Question: Explain the disease:
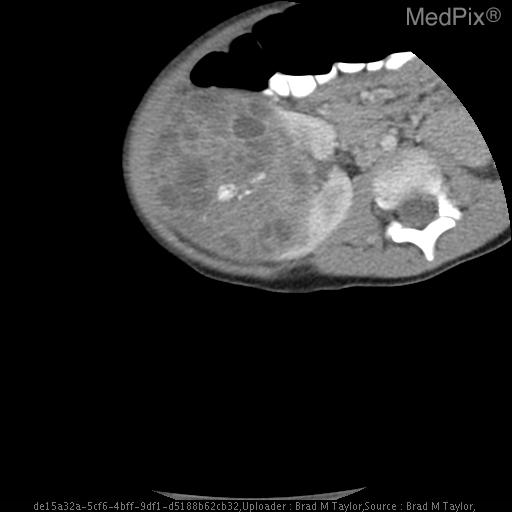
Answer: The disease is discussed as: Wilms tumor (nephroblastoma) is the most common renal malignancy in children and the 4th most common pediatric malignancy in the U.S.  Diagnosis is usually between 2 and 5 years of age with a peak at around 3 years.  5 to 10 percent involve both kidneys with a median onset about 10 months earlier than unilateral involvement.

Wilms tumor most commonly presents as an asymptomatic abdominal mass but may present with abdominal pain, particularly if there is intratumoral hemorrhage.

Imaging considerations when evaluating suspected Wilms tumor:
- Usually appears as large well-defined mass on CT or MRI
- Tumors commonly appear solid, however, larger lesions may have areas of heterogeneity or cystic components due to previous hemorrhage or necrosis
- Tumor arises from the Kidney producing classic “claw sign” with renal parenchyma surrounding a portion of the more hypodense mass.
- Tends to have spherical growth displacing vessels
- It is also important to document and evaluate for the following features:
o Lymph node involvement
o Lung metastases
o Contralateral kidney involvement
o Renal vein and IVC involvement
o Path ureters in relation to mass if visualized
o Other anomalies, i.e. gonadal, they may raise suspicion of a syndrome.  See below.

An increase risk of Wilms tumor has been associated with several syndromes.  Although syndrome association accounts for less than 10 percent of tumors, syndrome possibility should be considered when evaluating for Wilms.  Syndromes include:

1.  WAGR syndrome (wilms, aniridia, genital anomalies, mental retardation).
- 33% chance in developing Wilms tumor.
- Studies on WAGR patients led to identification of first Wilms tumor associated gene (WT1). Tumors manifestation is thought to follow the “ Two hit” theory with the syndrome producing the first hit.
2.  Denys-Drash syndrome (gonadal dysgenesis, gonadoblastoma, early onset renal failure).
- 90% develop Wilms tumor.
- Bi-allelic inactivation of WT1.
3.  Beckwith-Wiedemann syndrome (organomegaly, macroglossia, hemihypertorphy, adrenal cytomegaly)
- 5% chance of developing Wilms tumor
- Thought to involve second locus (WT2).

The primary differential in evaluating a possible Wilms tumor is to distinguish it from a neuroblastoma (the most common extracranial solid tumor of childhood). Specifically, by determining if the mass arises from the kidney and therefore most likely a Wilms tumor or whether it arises from the suprarenal region and more likely a neuroblastoma. The table below outlines differentiating features between the two.  Tissue pathology, however, is usually obtained to definitively distinguish between the two and rule out more rare renal pathology in this age group such as renal cell carcinoma.

Feature	                Neuroblastoma	               Wilms Tumor
Age	               Most common <2yrs             Peak at 3 yrs
Growth                   Surrounds/engulfs               Grows like ball
                                vessels                                 displacing vessels
Relation to kidney	Inferiorly displaces             Arises from kidney
                                                                                "claw sign"
Lung metastasis	Uncommon	          More common (20%)
Vascular invasion	Does not occur	       Invasion of renal vein/IVC
                                                                        is common
Calcification	Common (85% on CT)	Less common (15%)
Adapted from Donnelly, 2008.

There are two predominate schools of thought in regards to staging and treatment of Wilms tumor.  The Nation Wilms Tumor Study Group (NWTSG) advocates for a surgery up-front approach allowing for a more accurate histologic and tumor extent assessment. The International Society of Pediatric Oncology (SIOP) advocates for chemotherapy first which reduces tumor volume and likely the possibility of tumor spillage during removal.  Both stratagies use their own somewhat complicated staging system but generally follow the more simplistic outline below.

I.	Confined to kidney
II.	Extension into perinephric spaces
III.	Lymphnode involvement
IV.	Mets to liver/lung
V.	Bilateral kidney involvement

It is important to note that due to the differences in surgical timing and variations in criteria a “stage to stage” comparison of the two staging systems is confounded. It is also important to note the histologic characteristics are felt to be a more powerful prognostic indicator for Wilms.

The prognosis for Wilms tumor is generally good with excellent results obtained with a combination of nephrectomy and chemotherapy in most cases. Survival rates are reported as high as 90% which includes tumors that have spread beyond the kidney.  Tumors with diffuse anaplasia have a less favorable outcome and reinforce the importance of correctly identifying the histologic pattern.